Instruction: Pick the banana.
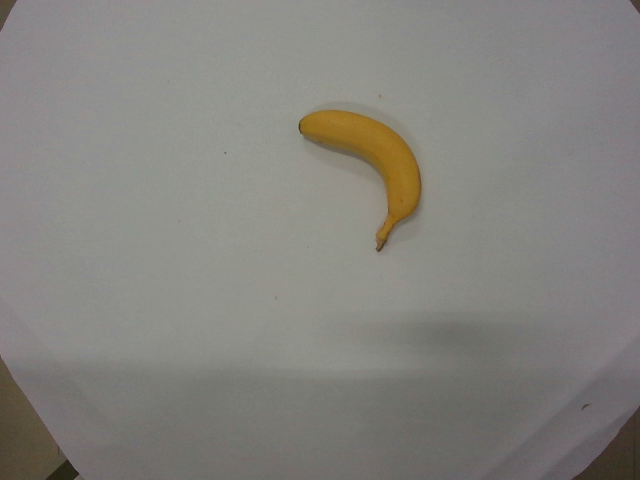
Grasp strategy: vertical